Question: What is the estimated tax bill amount according to the document?
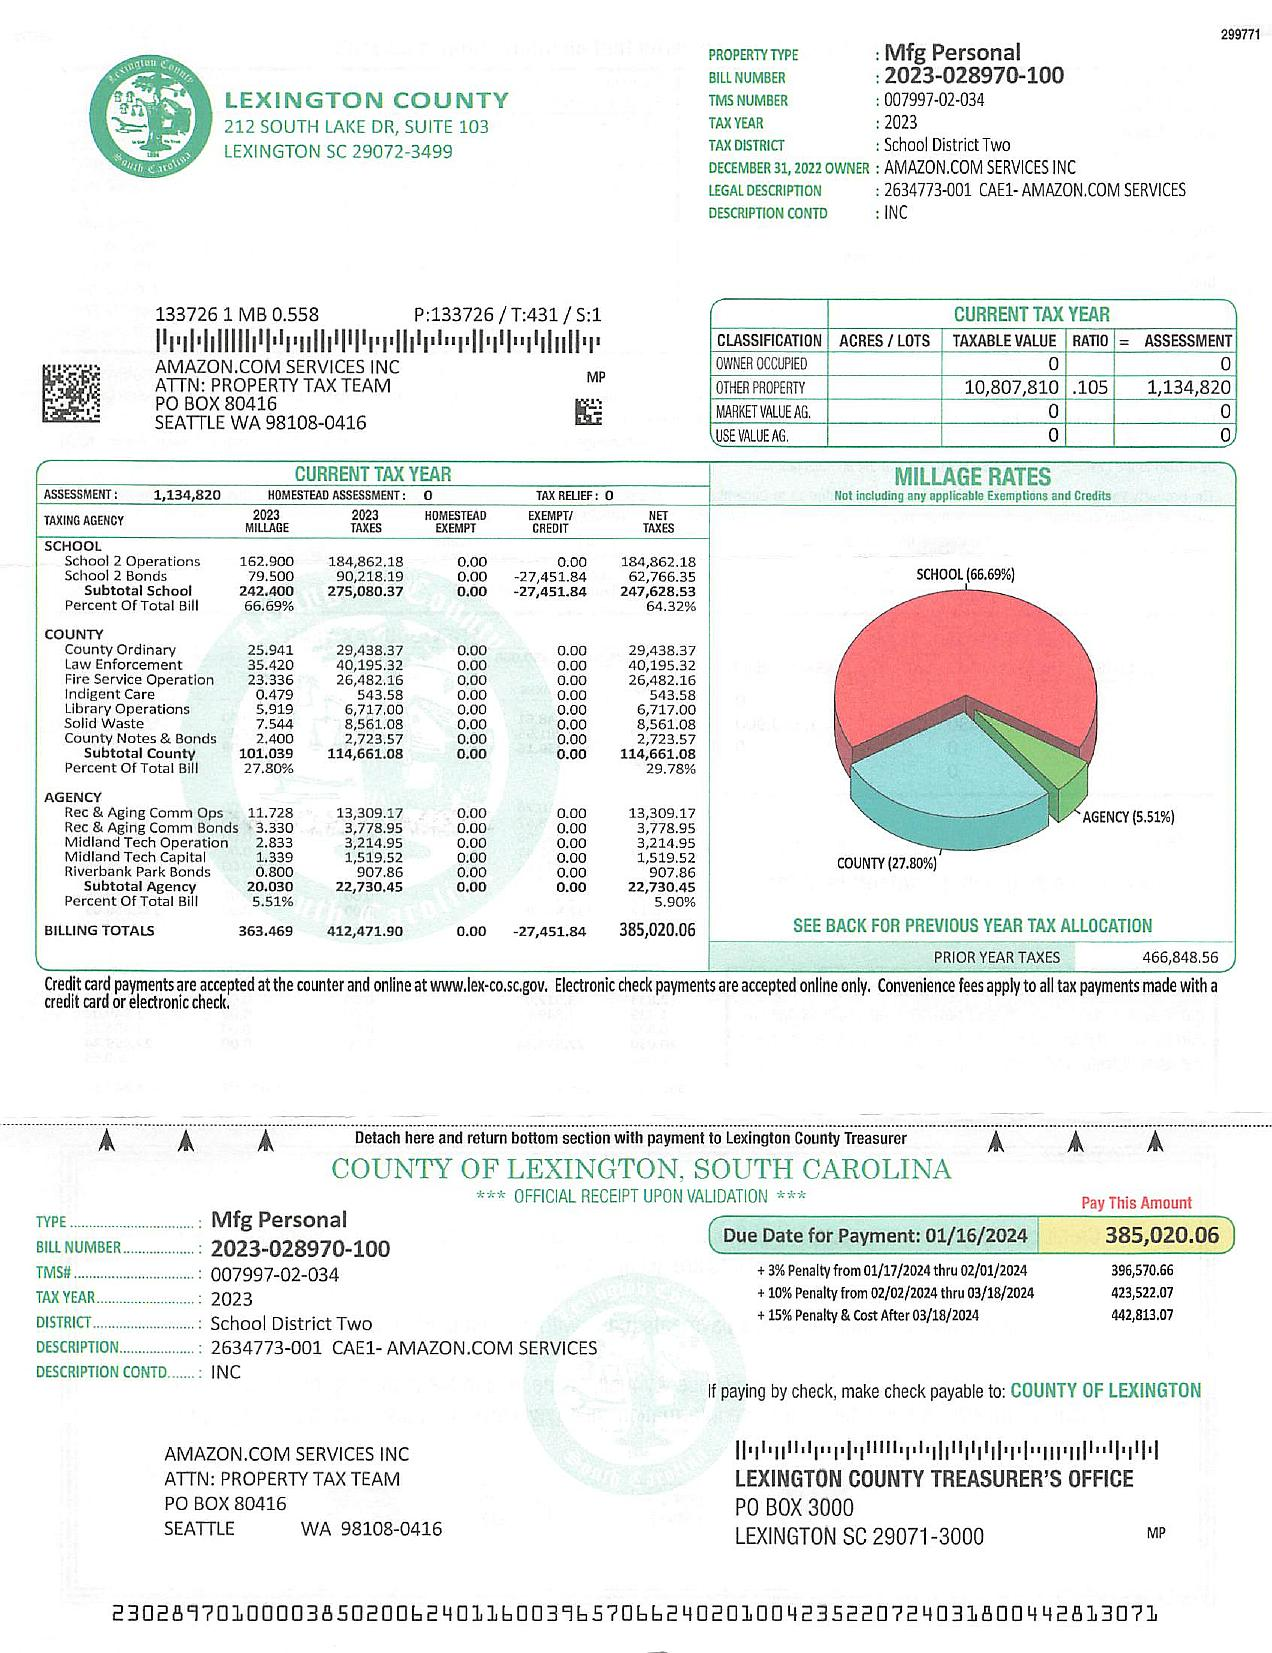
Answer: "385,020.06"